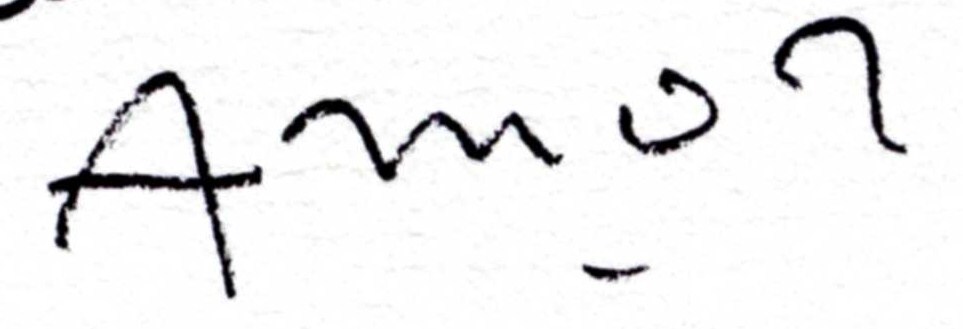
Signature of: ouanes amor